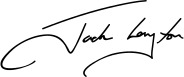
Signature of: jack layton